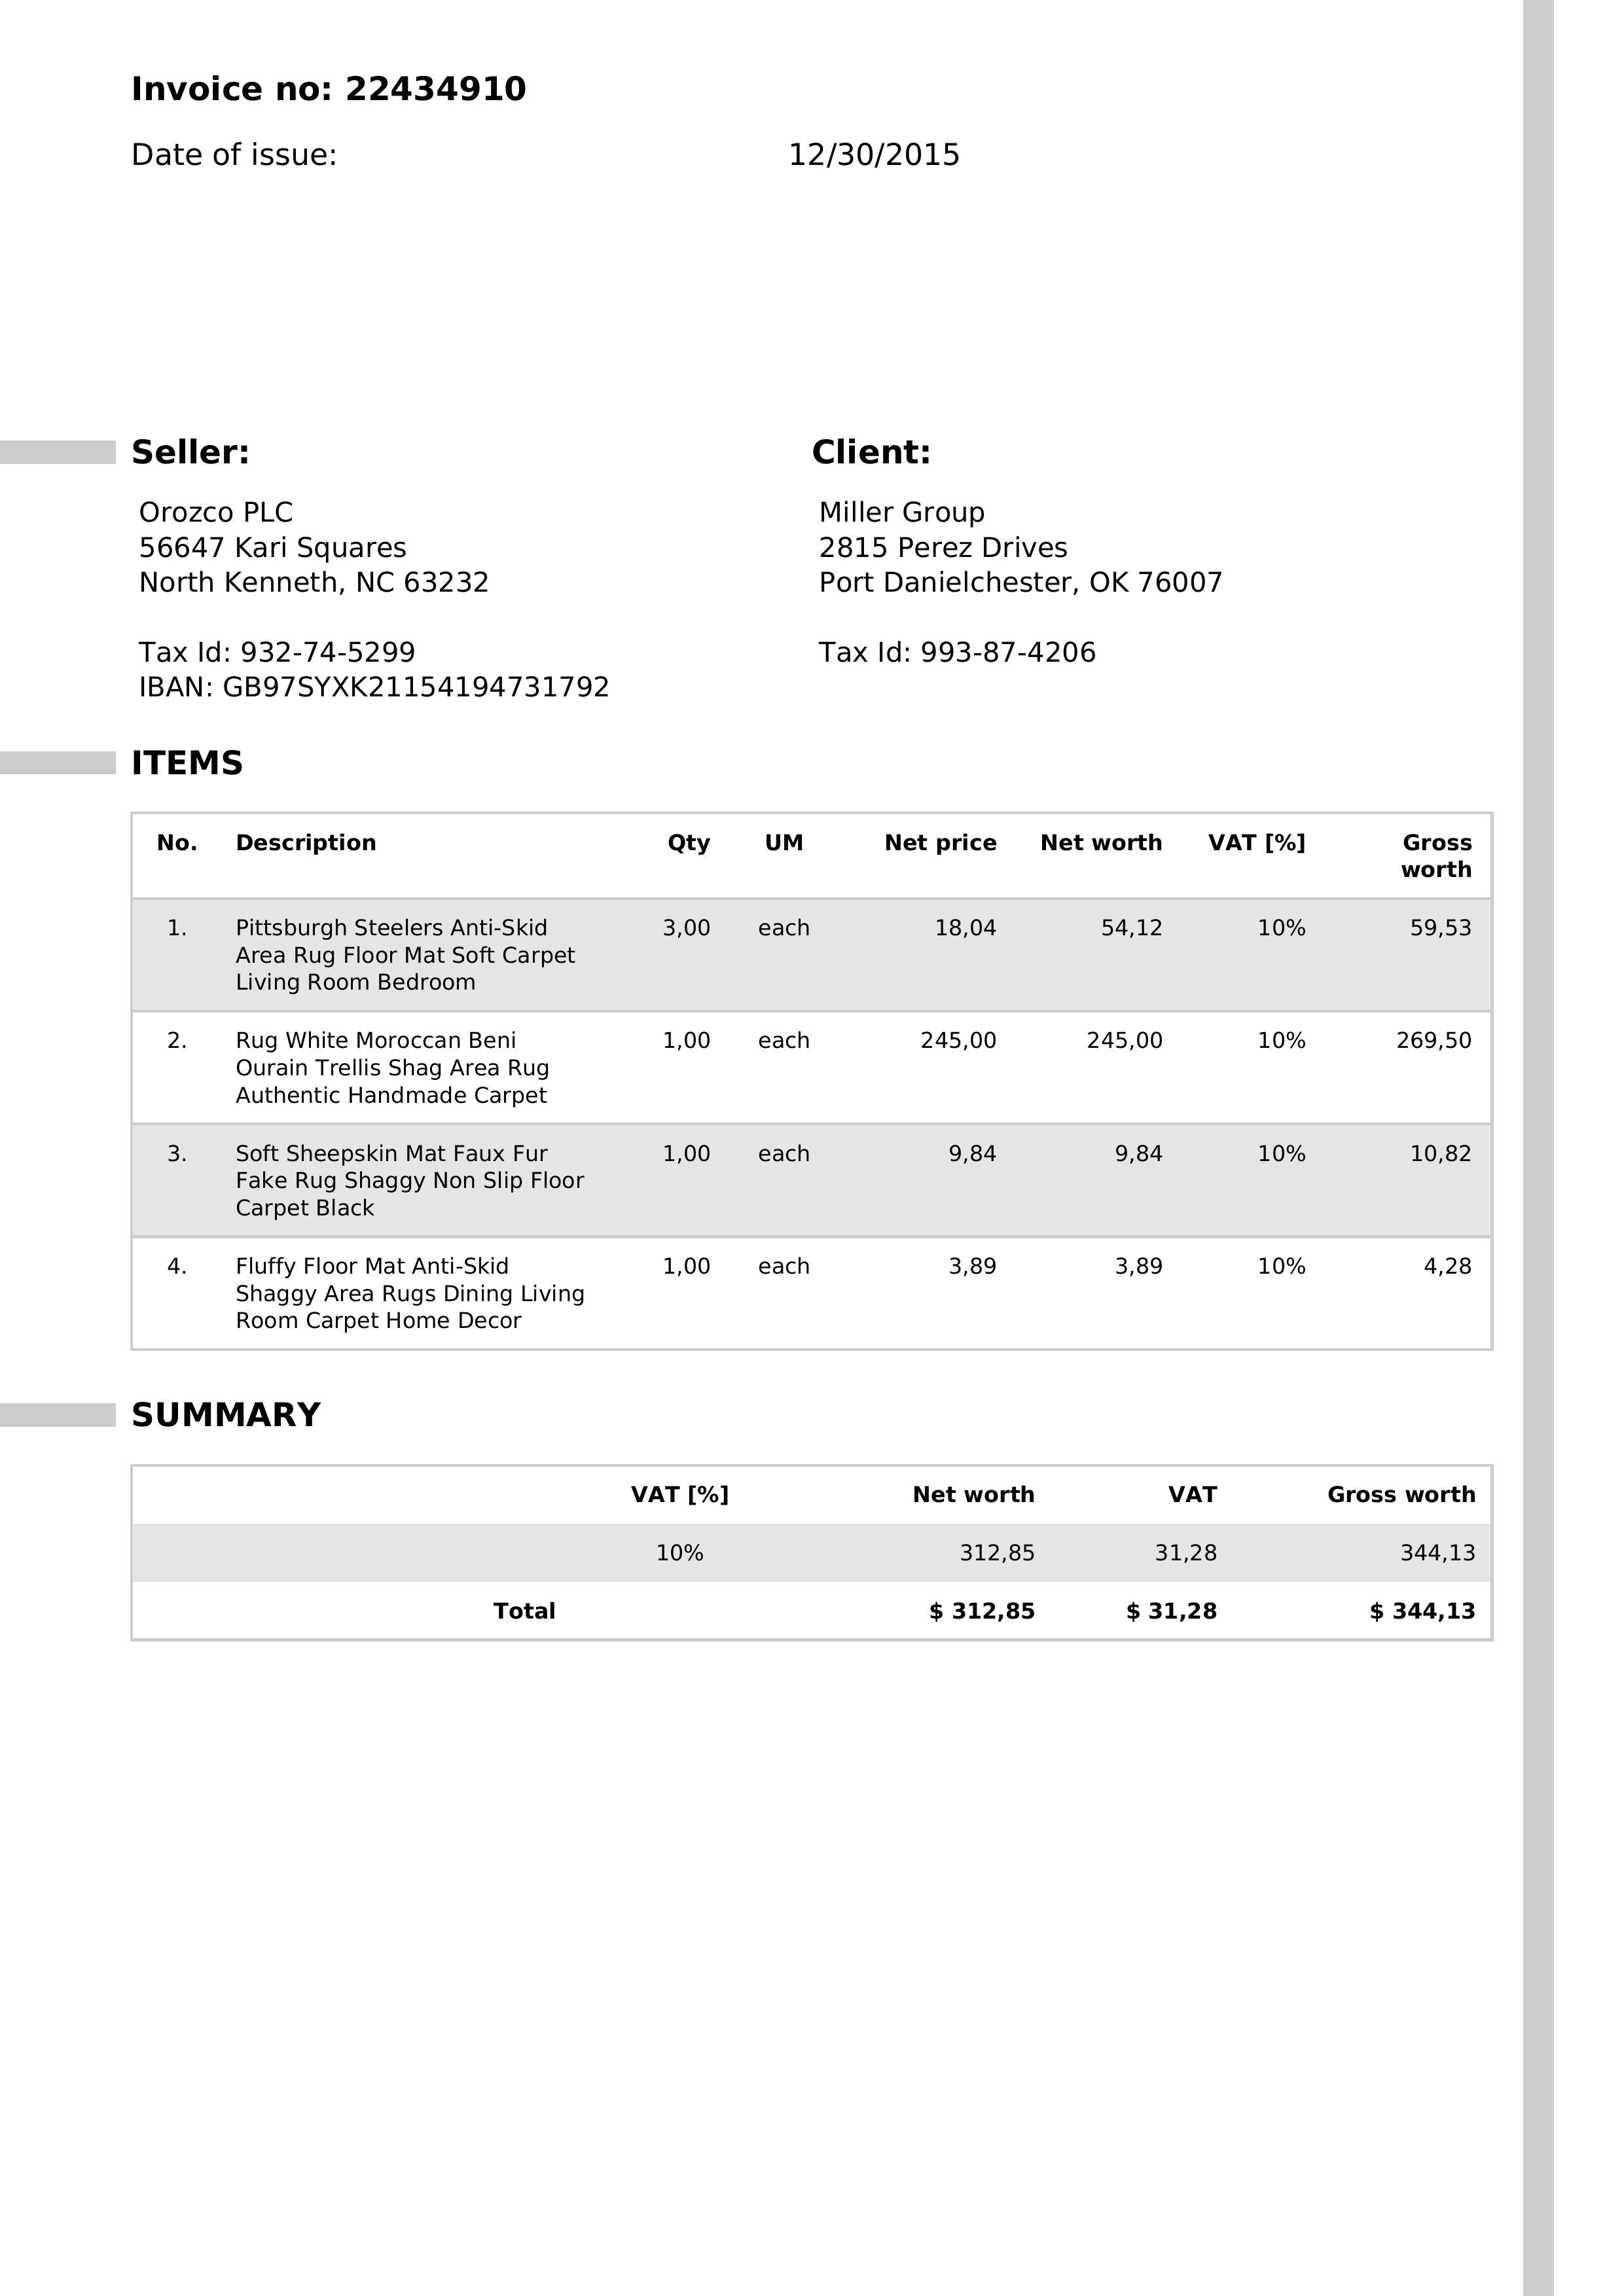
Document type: Invoice